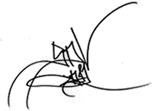
Signature of: taeyang